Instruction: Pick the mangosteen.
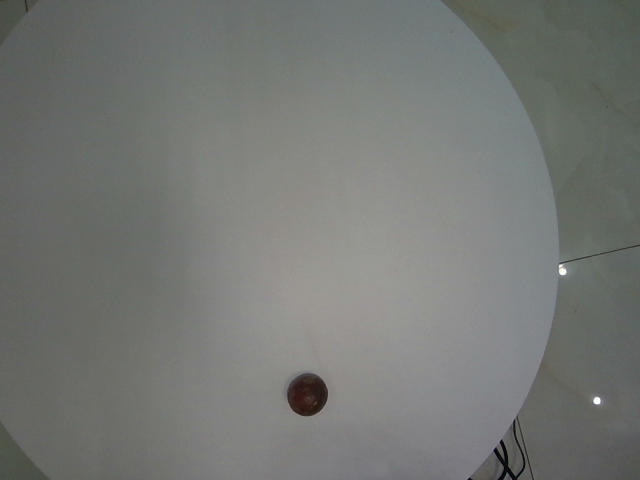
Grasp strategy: vertical